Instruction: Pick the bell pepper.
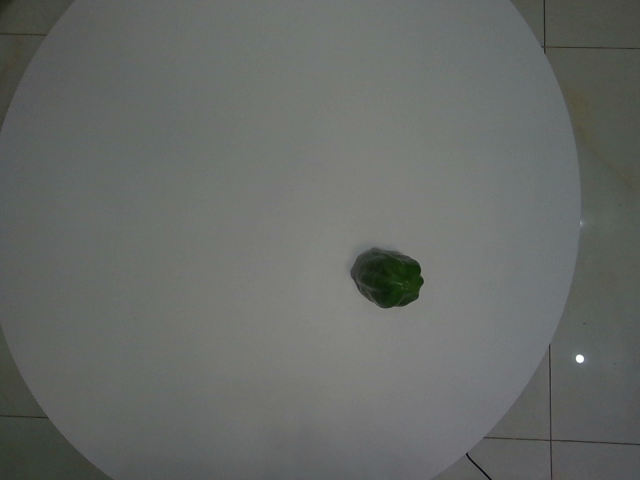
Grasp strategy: vertical